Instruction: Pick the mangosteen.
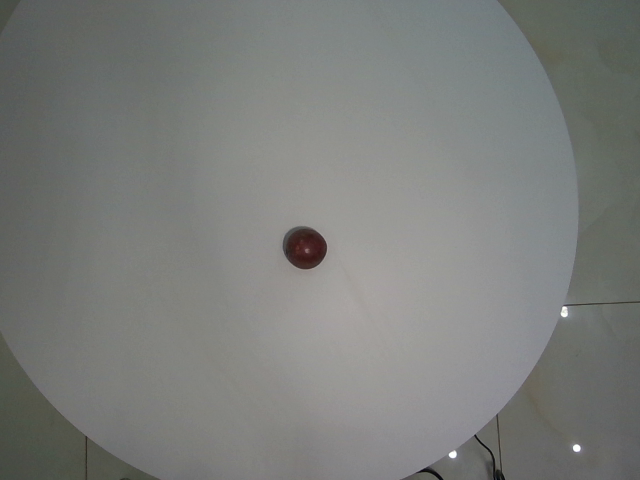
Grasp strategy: vertical